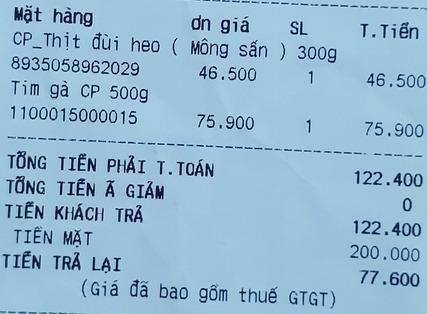
<table>
<tr>
<th>Mặt hàng</th>
<th>đơn giá</th>
<th>SL</th>
<th>T.Tiền</th>
</tr>
<tr>
<td>CP_Thịt đùi heo ( Mông sấn ) 300g 8935058962029</td>
<td>46.500</td>
<td>1</td>
<td>46.500</td>
</tr>
<tr>
<td>Tim gà CP 500g 1100015000015</td>
<td>75.900</td>
<td>1</td>
<td>75.900</td>
</tr>
</table>

TỔNG TIỀN PHẢI T.TOÁN 122.400
TỔNG TIỀN GIẢM 0
TIỀN KHÁCH TRẢ 122.400
TIỀN MẶT 200.000
TIỀN TRẢ LẠI 77.600
(Giá đã bao gồm thuế GTGT)